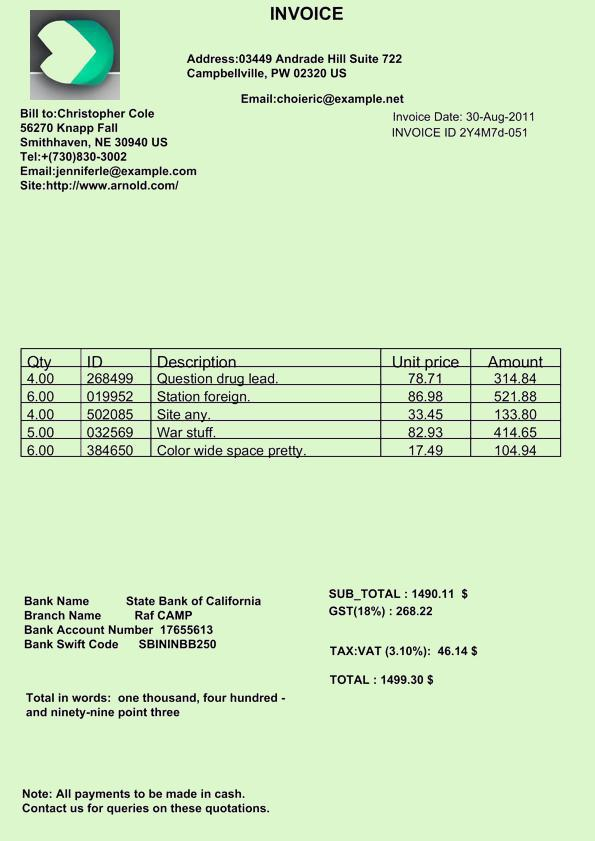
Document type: Invoice